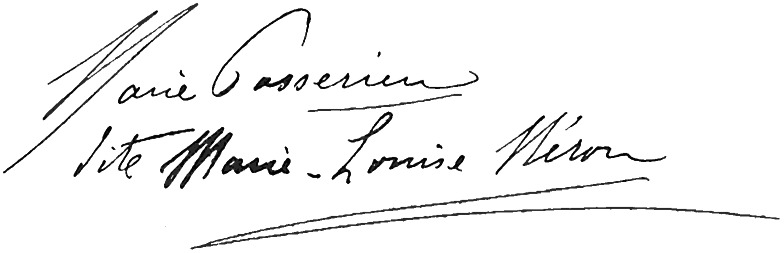
Signature of: marie louise néron